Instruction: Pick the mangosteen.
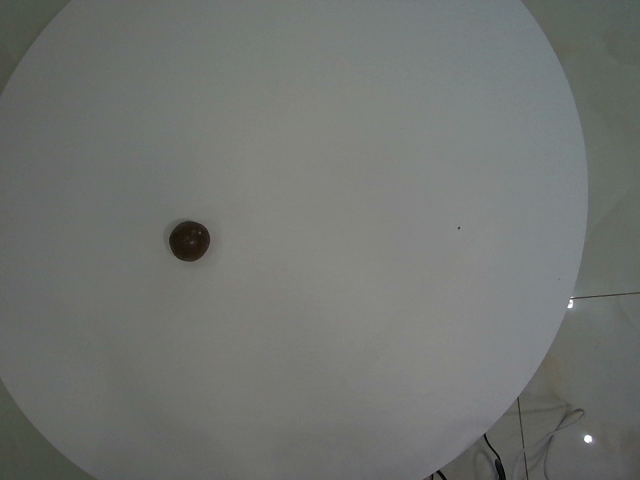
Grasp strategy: vertical